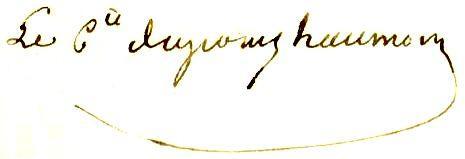
Signature of: pierre antoine dupont chaumont